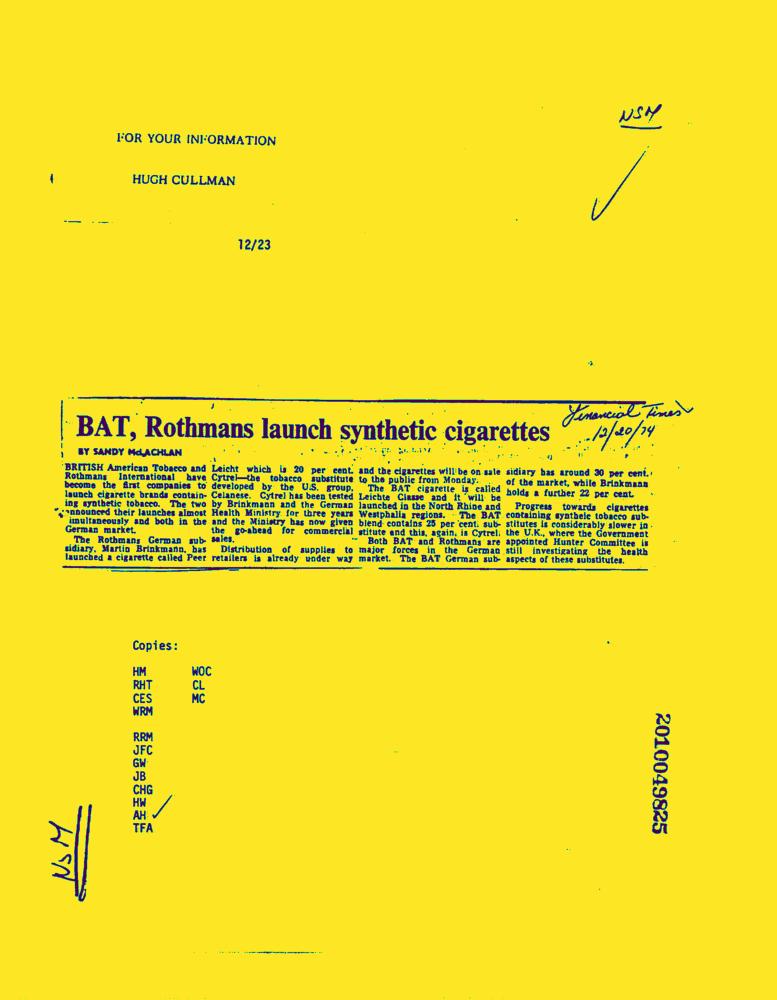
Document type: News-Article